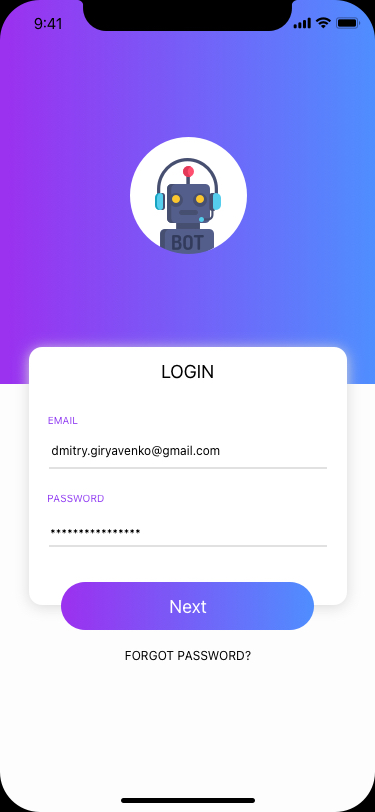
Text in this UI design:
LOGIN
****************
PASSWORD
EMAIL
dmitry.giryavenko@gmail.com
Forgot password?